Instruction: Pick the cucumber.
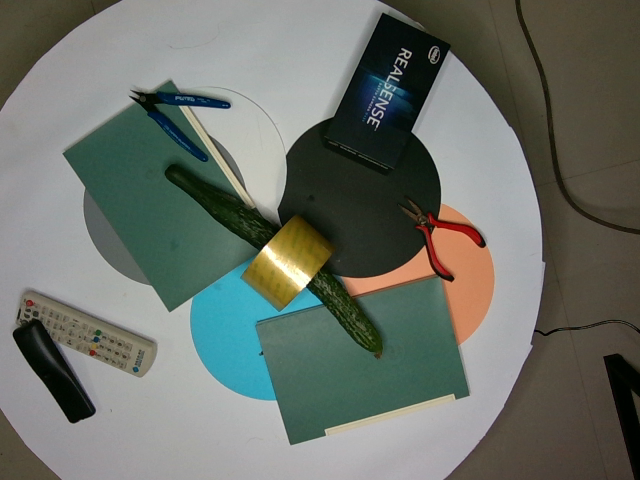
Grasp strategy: vertical